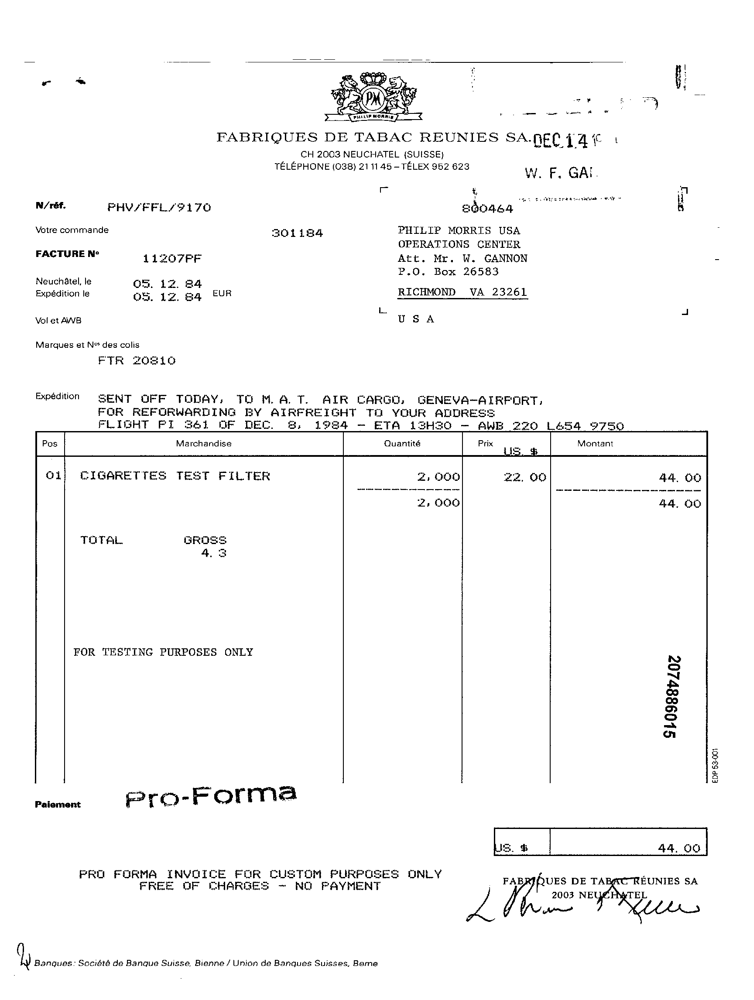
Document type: Invoice